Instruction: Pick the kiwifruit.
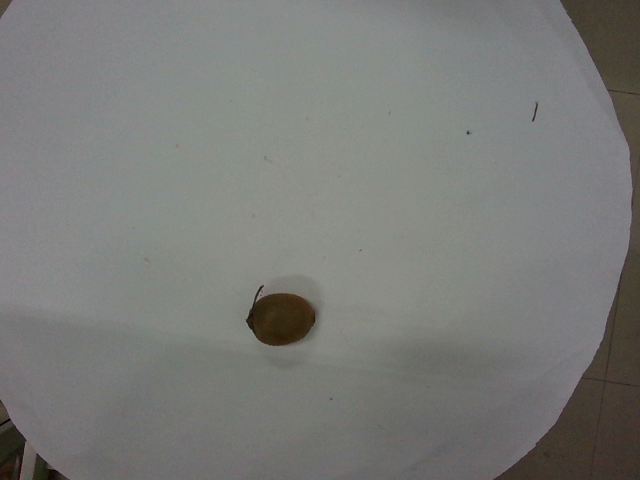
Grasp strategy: vertical